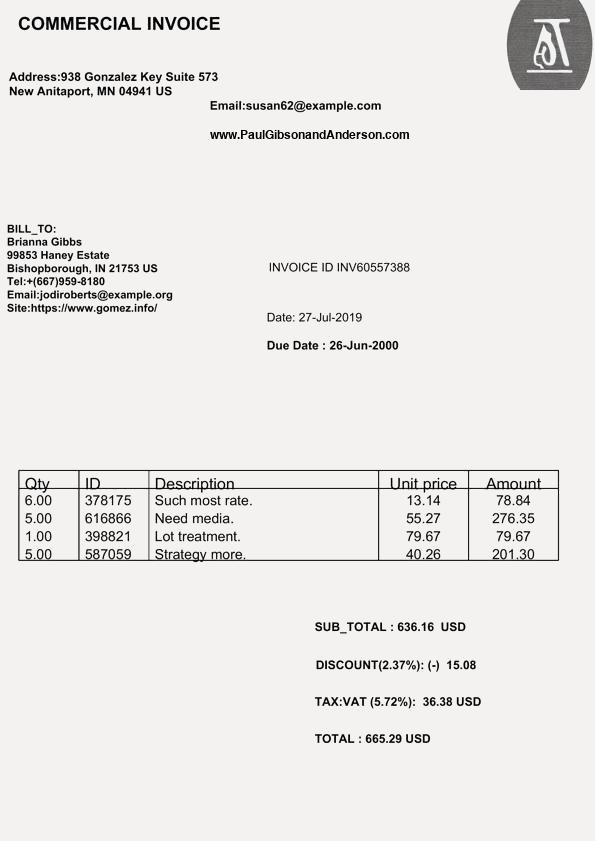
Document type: Invoice